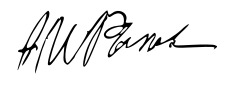
Signature of: alexei rykov